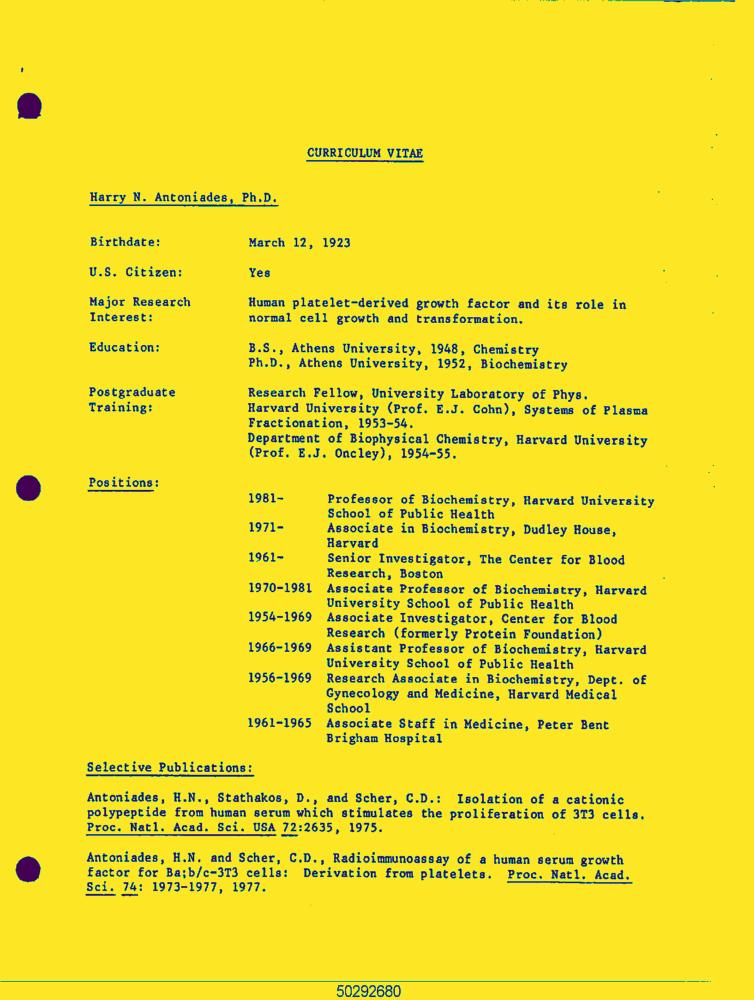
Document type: Resume-Doc